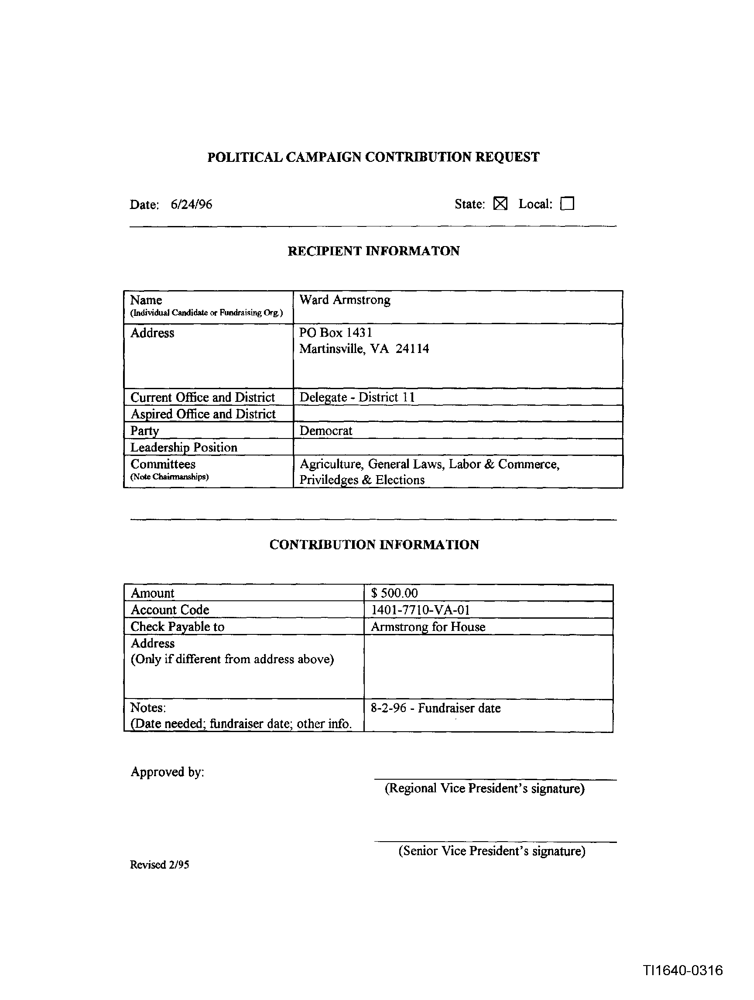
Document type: Invoice